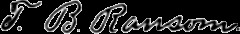
Signature of: truman b ransom